Question: What are the imaging findings?
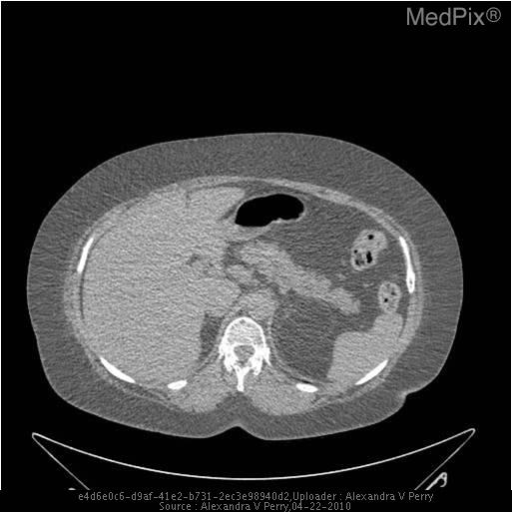
Answer: The imaging shows CXR: hypoinflation of lungs, increased pulmonary vascular markings throughout bilateral lung fields, multiple pulmonary nodules with the most prominent in the right lower lobe, mild cardiomegaly, lack of breast shadows bilaterally, fluid withing the right major and minor fissure.

CT of Chest/ABD/Pelvis: Diffuse thyroid enlargement with nodule present in the left lobe, multiple large (>5mm) pulmonary nodules throughout both lungs, bilateral myelolipomas with L larger than R. Coronal CT images of patient with Cowden's syndrome obtained prior to bronchoscopy shows large myelolipomas present bilaterally..